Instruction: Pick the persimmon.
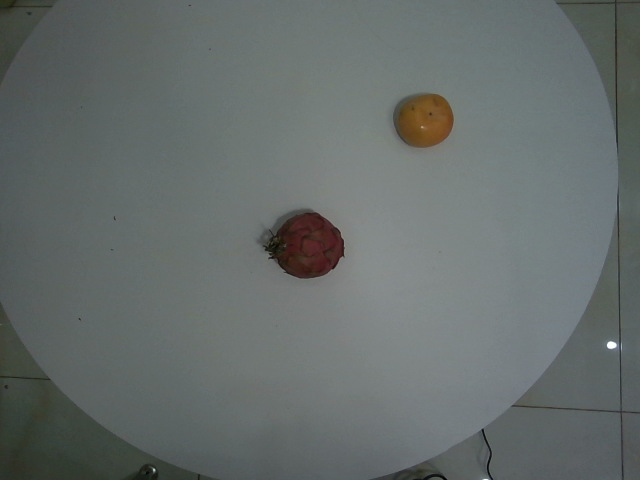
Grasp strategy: vertical